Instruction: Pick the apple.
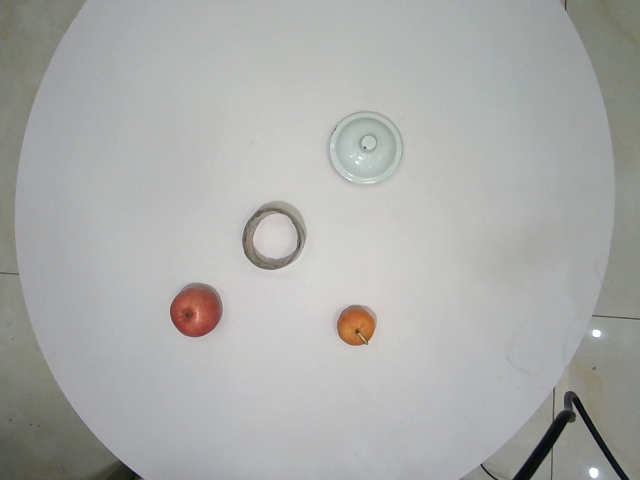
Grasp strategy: vertical